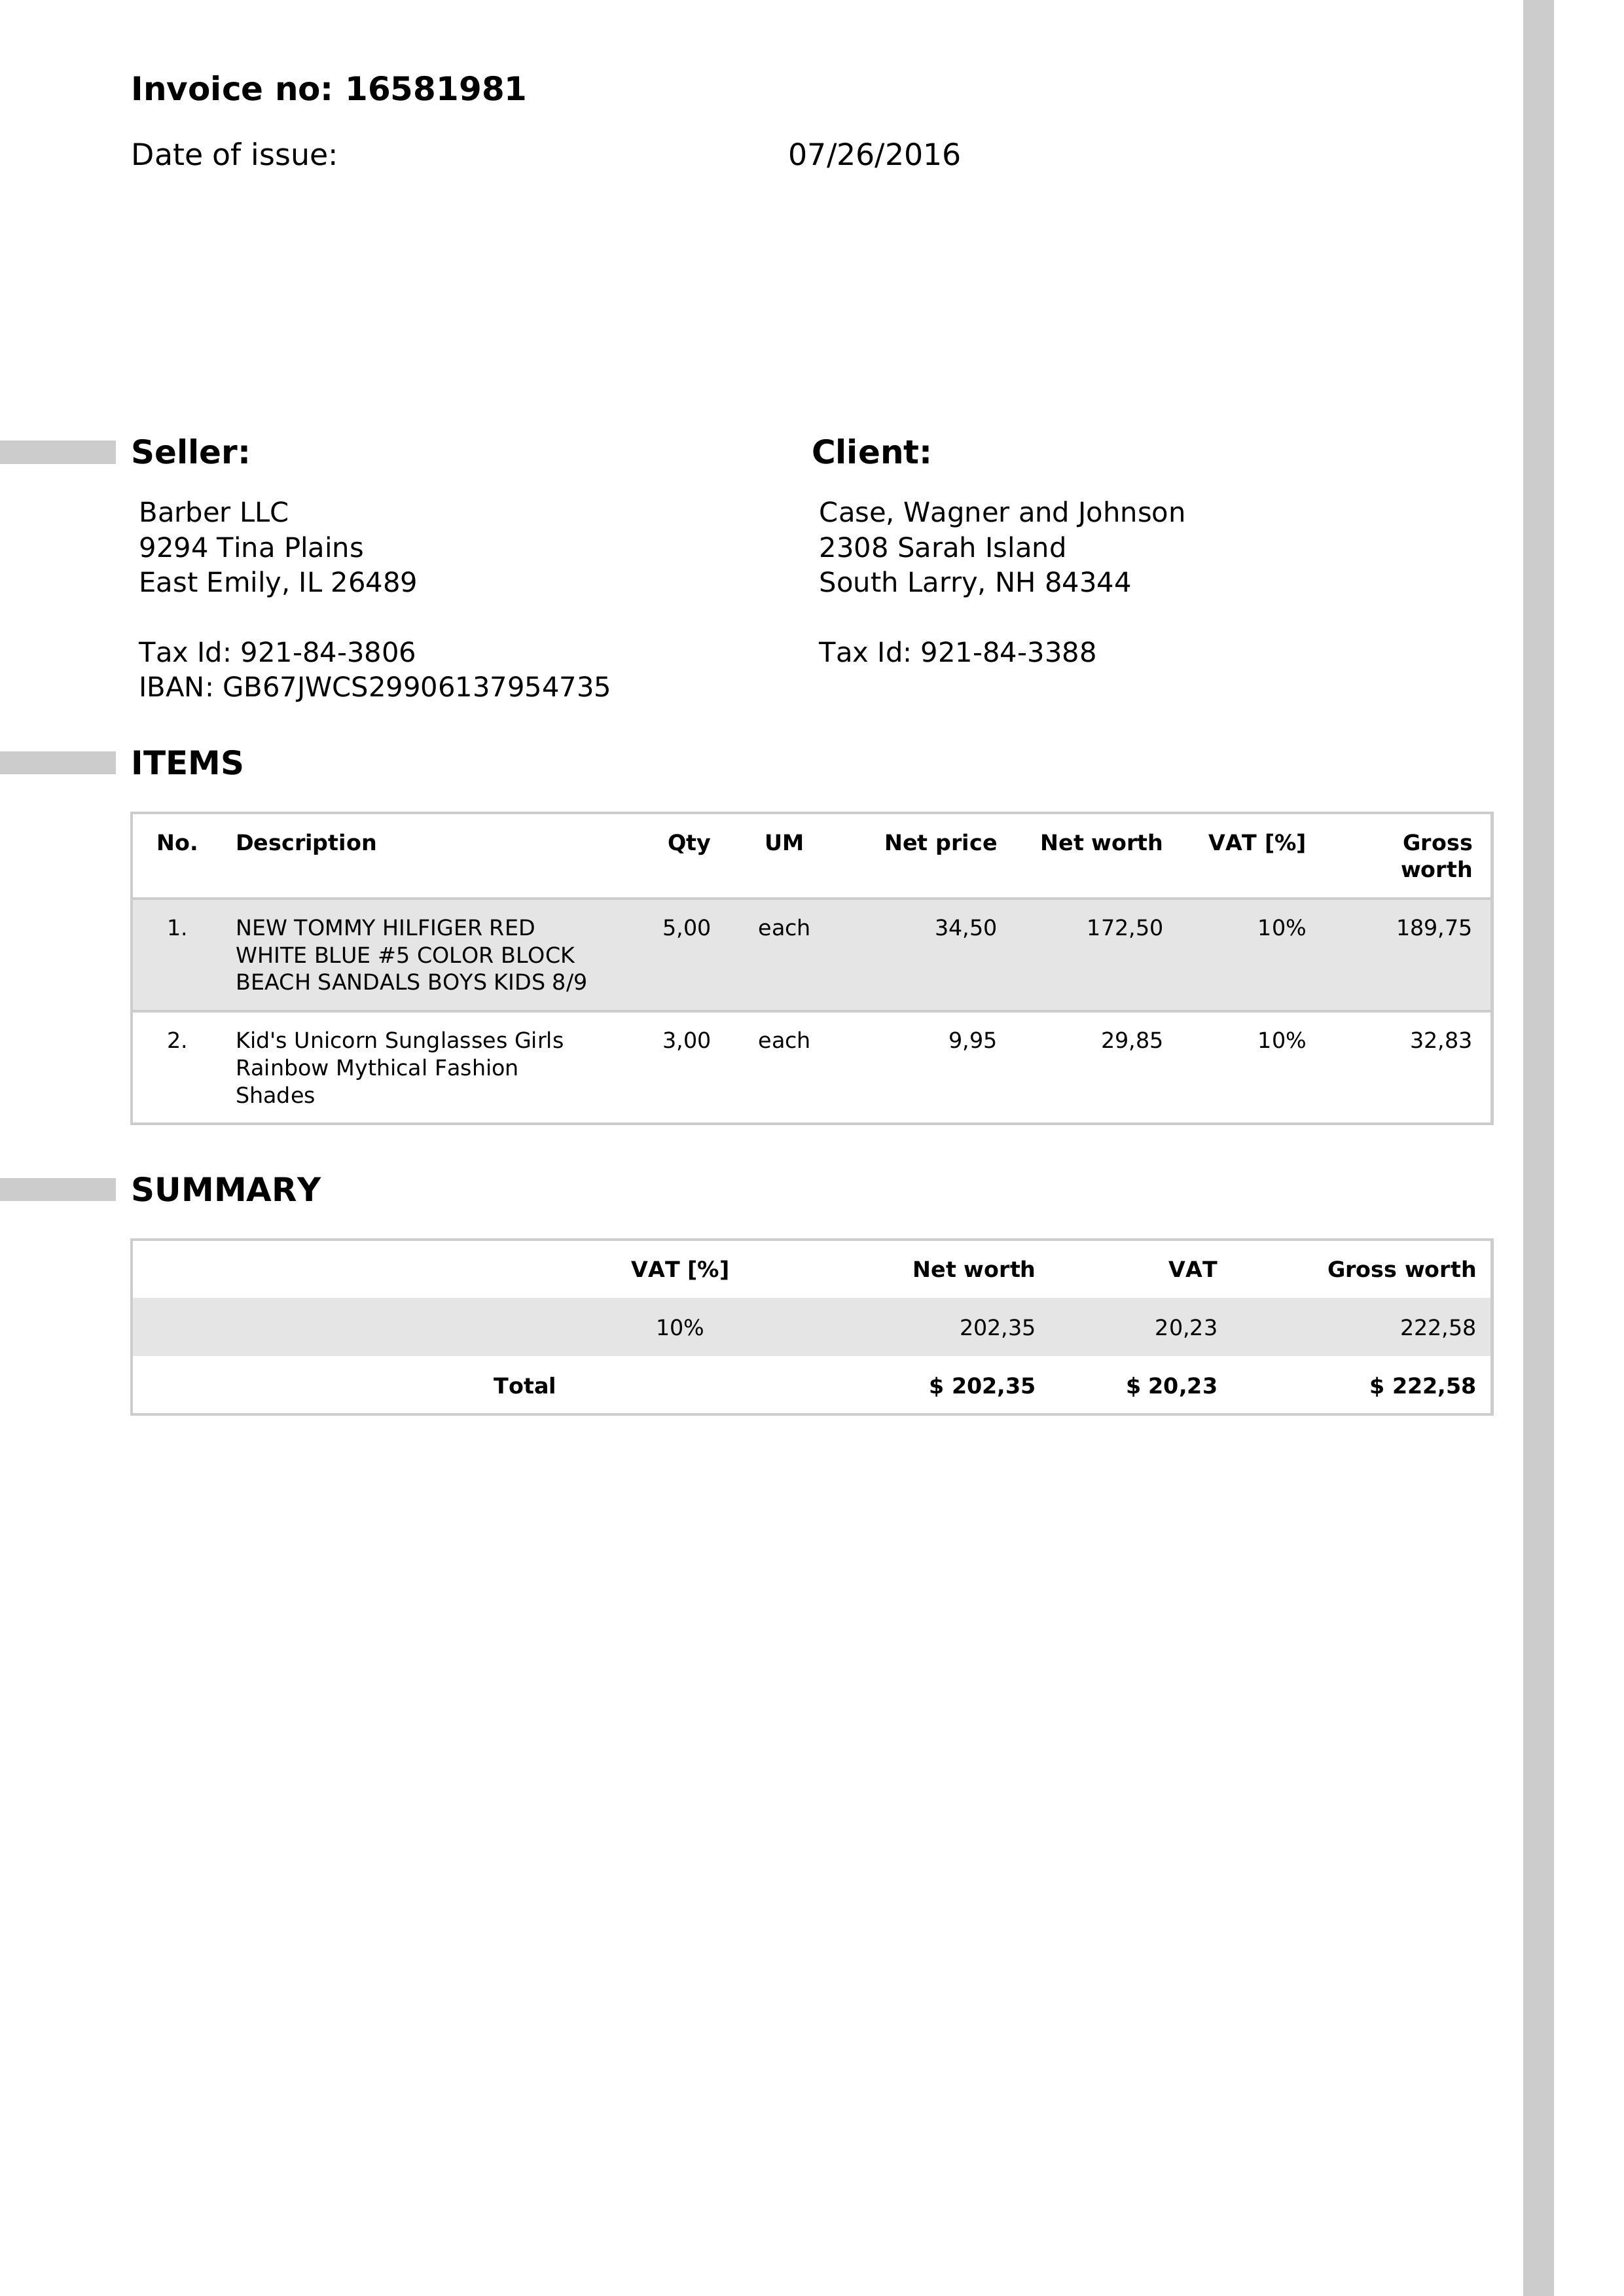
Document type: Invoice